Question: What appears to be the issue?
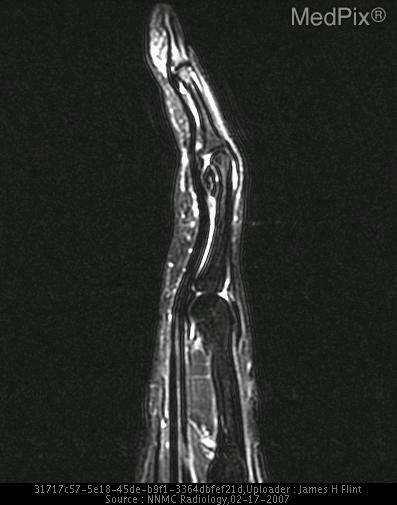
Answer: The findings suggest Plain film examination revealed a 9mm x 5mm focal ossific lesion with a chondroid matrix. The mass was adjacent to the cortical surface of the proximal phalanx and demonstrated saucerization of the underlying bone.

MRI revealed a well demarcated lesion with a predominantly hypointense signal on both T1 and T2 weighted images, relative to skeletal muscle.  A central, linear focus of hyperintense signal was also present on T2 weighted images. The lesion did not communicate with the underlying bone or surrounding soft tissue.. T2 weighted image demonstrates a hypointense lesion with a sliver of hyperintesity volar to the distal portion of the proximal phalanx.  Note that there is no communication of the mass with the underlying bone.. The patient might have a history of This 41 y.o. woman presented to the Orthopedic clinic with a two month history of a painful mass on her left middle finger.  The patient stated that the pain interfered with her work activity; she denied any trauma.

The patient was referred to a hand specialist for definitive treatment.	Examination 1 month later revealed decreased grip strength in addition to the findings of the initial visit..